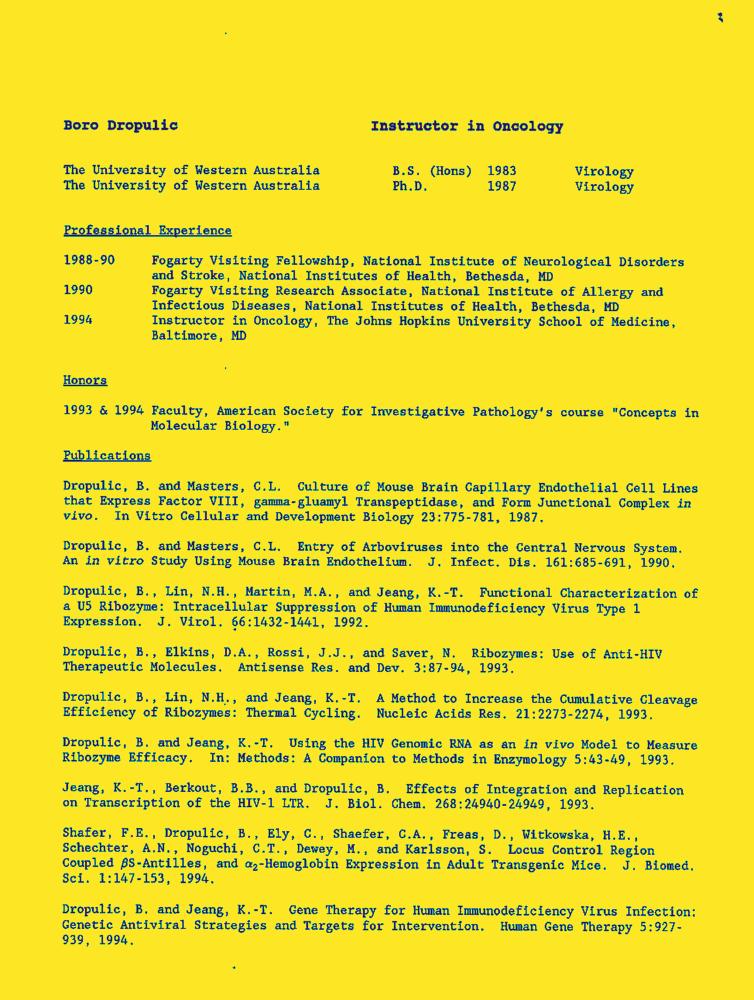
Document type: Resume-Doc